Question: What is the suspected problem?
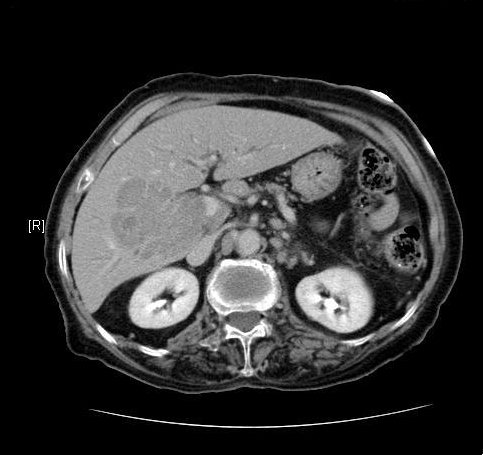
Answer: The findings suggest >> CT Liver: infiltrative mass in right lobe of liver, intrahepatic biliary dilatation, lymphadenopathy.

>> Percutaneous cholangiogram and external biliary drain placement: mildly dilated intrahepatic biliary ducts, mass effect displaces common hepatic duct.

>> Percutaneous cholangiogram and endobiliary stent placement: Gore Viabil covered metallic stent allows internal drainage.. •  Infiltrative mass in right lobe of liver
•  Intrahepatic biliary dilatation
•  Lymphadenopathy. The patient might have a history of One month of abdominal pain, nausea, and vomiting..